Question: How is the history relevant to the case?
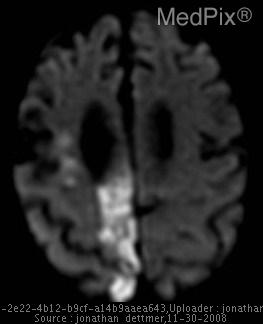
Answer: The patient's history of Elderly (>89 y.o.) man with 15 year history of HTN and atrial fibrillation presents with decreased alertness and responsiveness x 3 hours, which has resolved on presentation.

Pt had several episodes of L sided lower extremity weakness and facial drooping lasting from minutes to hours over the past several months.  After one of these episodes, he was admitted with concern over his ability to manage his own medications.  His Coumadin was discontinued and he was and placed on antiplatelet medication alone, due to the potential for falls and subsequent bleeds. is key in understanding the case.